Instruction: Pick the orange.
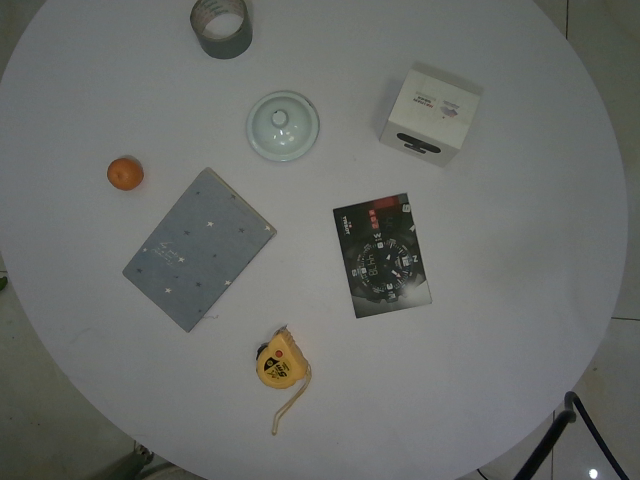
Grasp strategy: vertical